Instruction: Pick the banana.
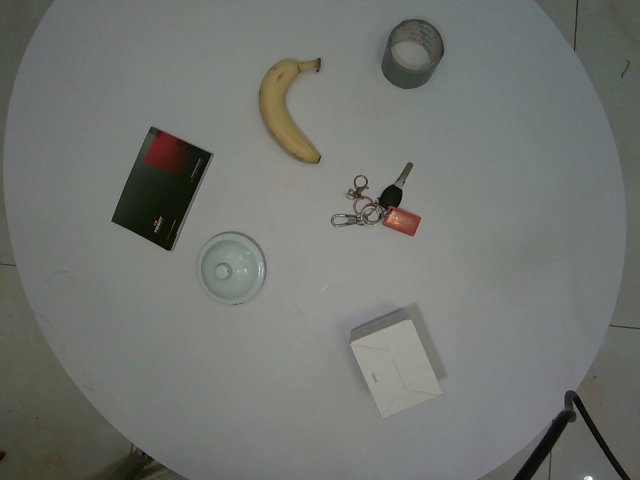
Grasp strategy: vertical